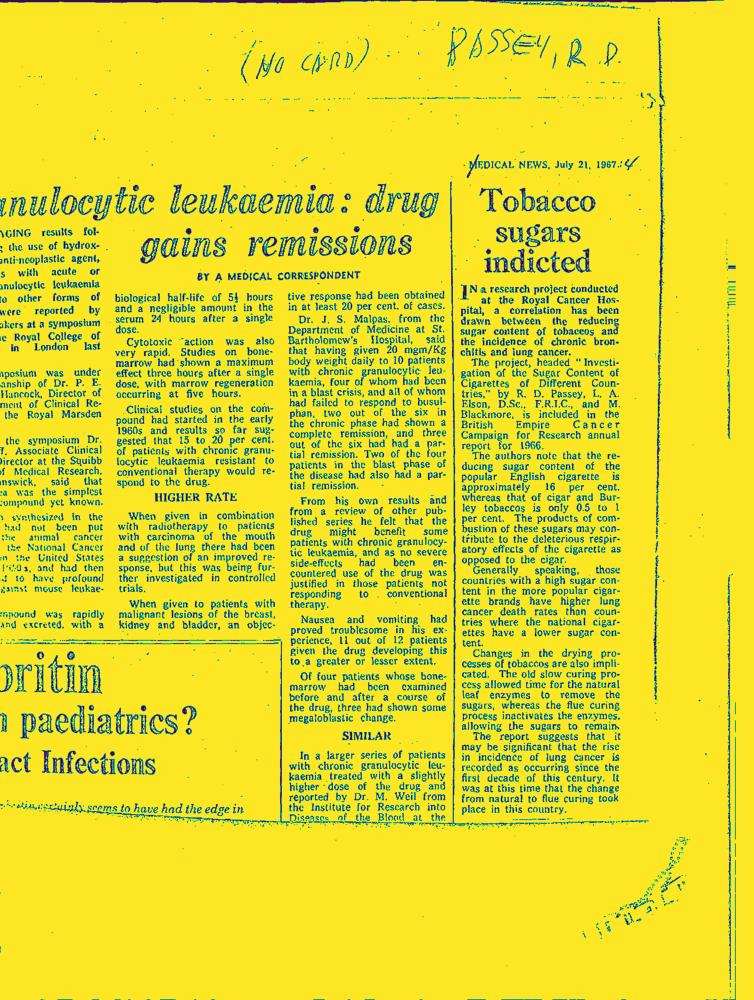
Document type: News-Article